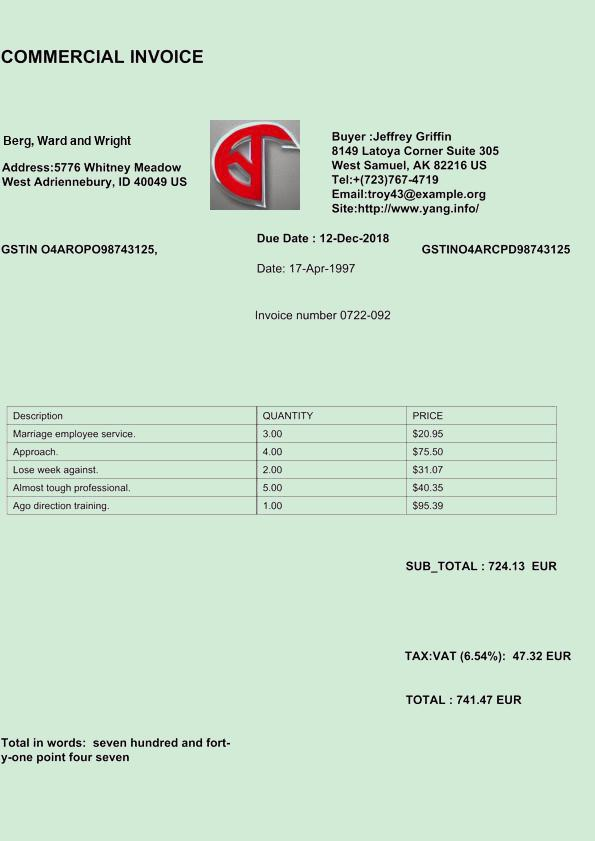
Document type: Invoice